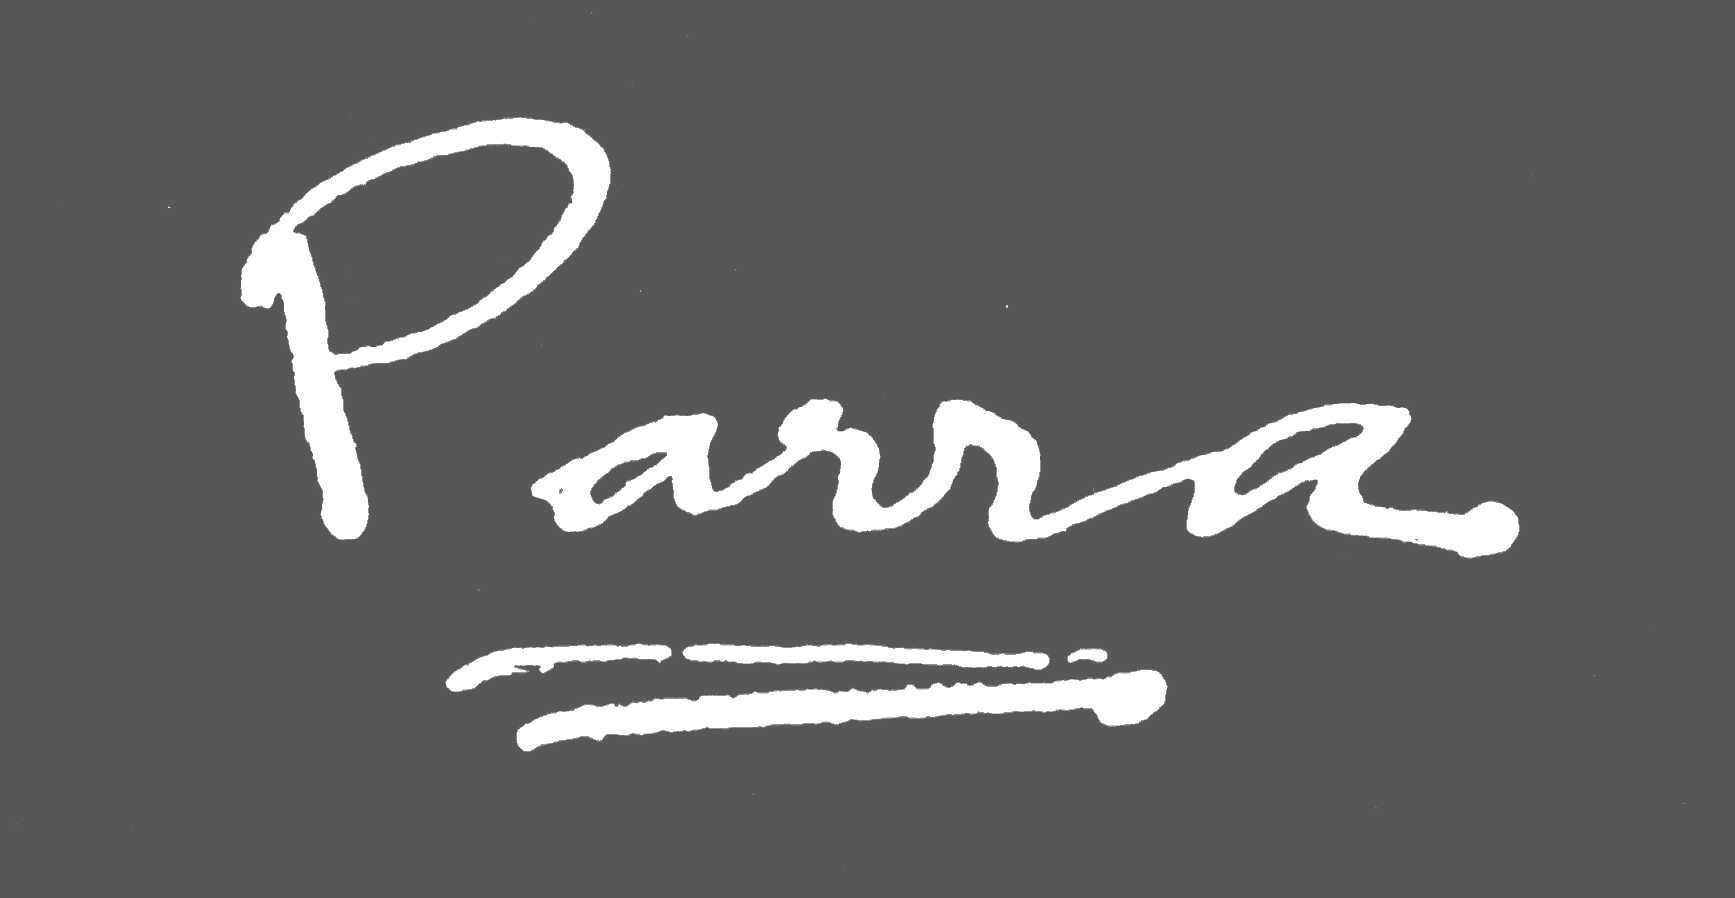
Signature of: ginés parra